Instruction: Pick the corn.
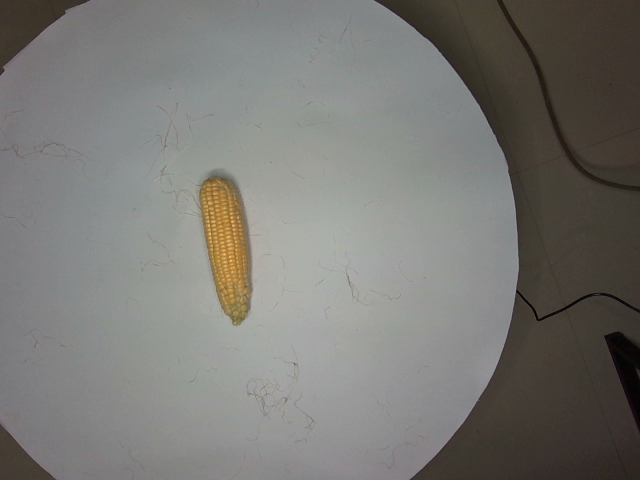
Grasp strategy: vertical